Question: What are the imaging findings?
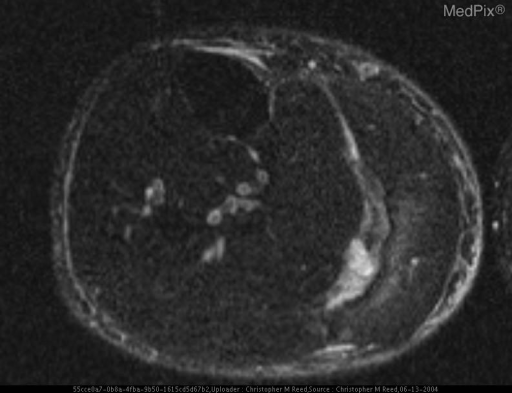
Answer: The imaging shows Figure 1
Axial T1 image shows curvilinear isointense signal between the medial head of the gastrocnemius and the soleus.

Figure 2
Axial T2 Fat Suppressed image shows the high intensity signal between the medial head of the gastrocnemius and the soleus as well as edema within the medial head of gastrocnemius muscle.

Figure 3
Coronal T2 image at a level between the gastrocnemius and the soleus muscles again shows the extent of this fluid collection between the two muscles. Figure 2
T2 w/ Fat Suppression.